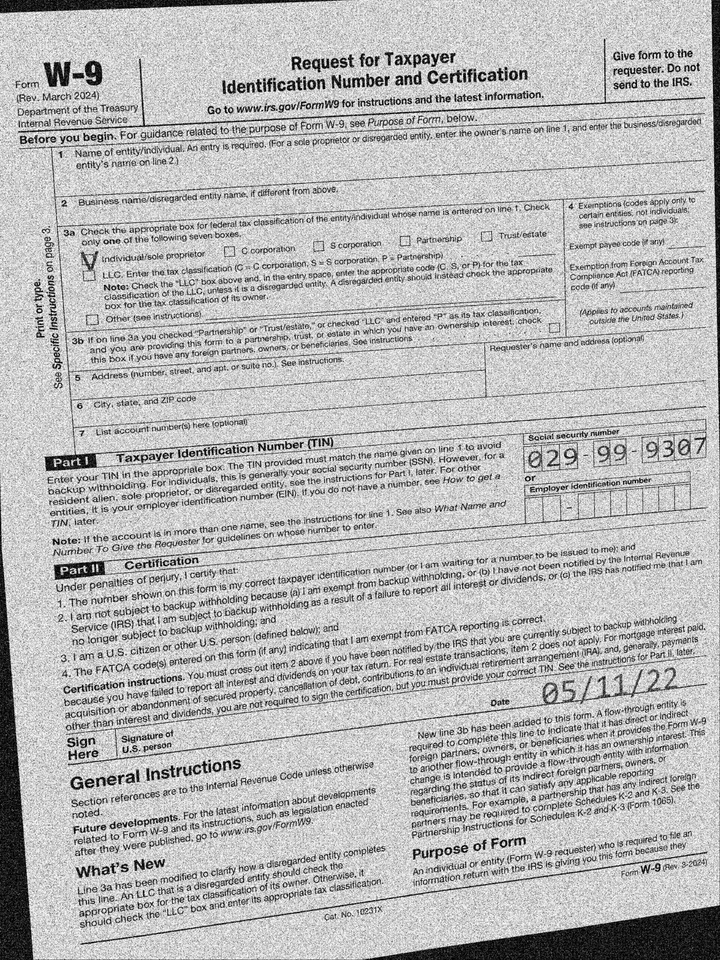
cbx: yes
ssn: 029999307
sdt: 05/11/22